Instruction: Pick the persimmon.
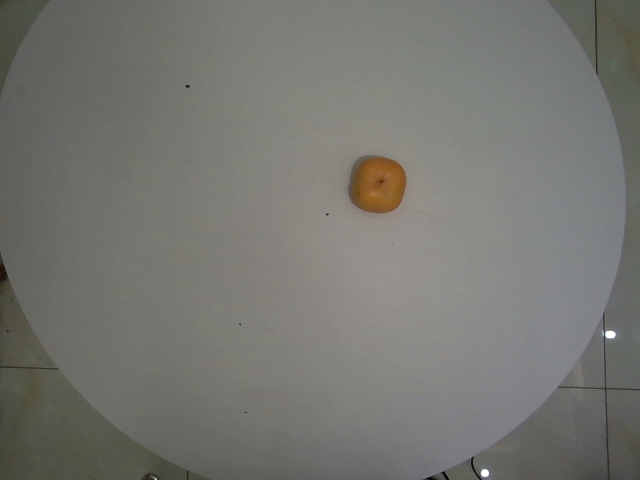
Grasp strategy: vertical